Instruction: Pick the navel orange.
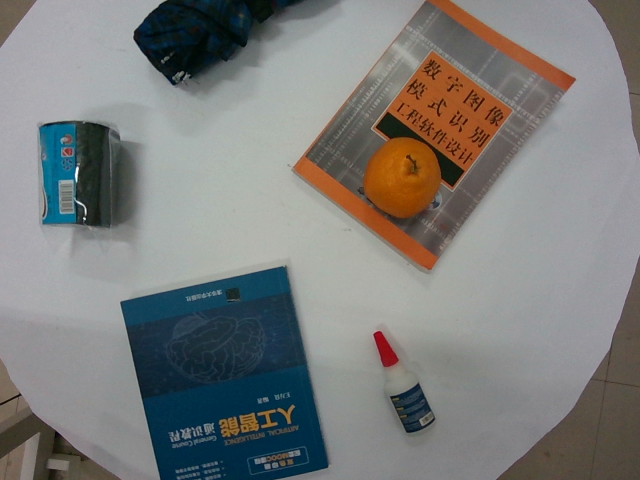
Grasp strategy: vertical